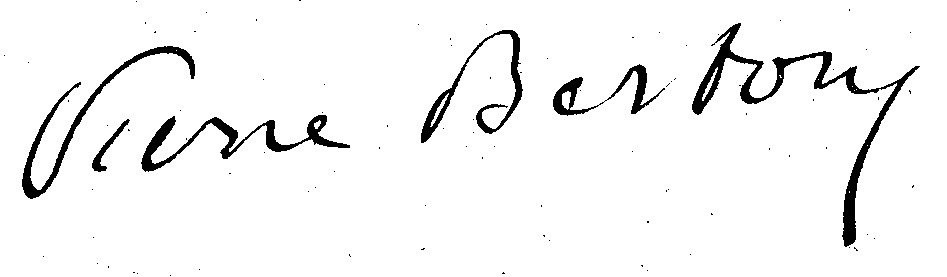
Signature of: pierre berton